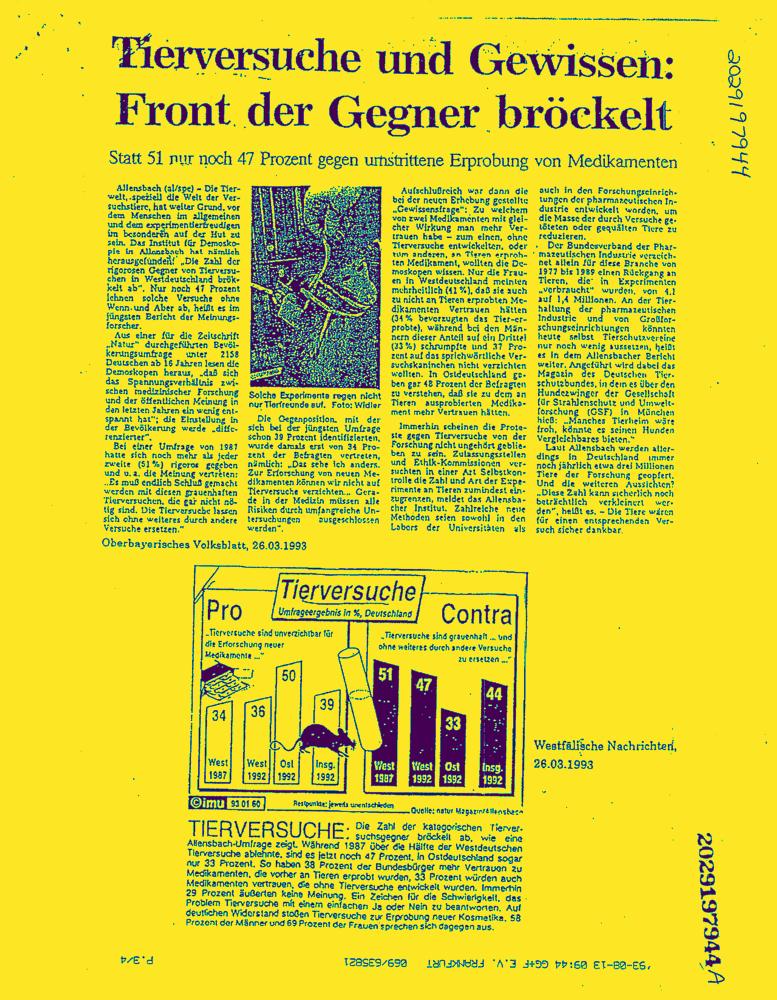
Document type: News-Article